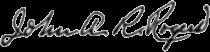
Signature of: john almanza rowley rogers